Question: Explain the disease:
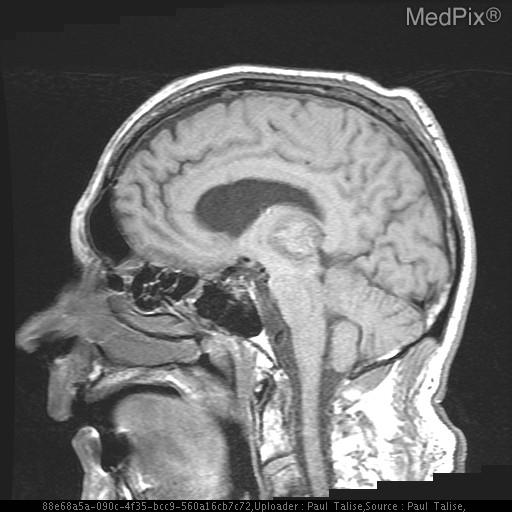
Answer: The disease is discussed as: Epidemiology:
- Incidence of intracerebral hemorrhage (ICH) is estimated to be 9 per 100,000
- ICH accounts for 10-15% of stroke
- 5-20% higher incidence in men
- 70-90% have hypertension

Pathophysiology:
- Blood vessels adapt to chronic HTN via lipidosis and hyalinization leading to focal necrosis and ultimately a pseudoaneurysm that is susceptible to rupture.
- The vessels involved are small penetrating arteries that originate from major cerebral arteries.

Hemorrhage Location:
- thalamus (thalamostriate penetrators off the posterior cerebral arteries)
- putamen and caudate (lenticulostriate penetrators off the middle cerebral artery)
- pons and midbrain (penetrators off the basilar artery)
- cerebellar hemisphere

Mechanisms of Brain Injury:
- Ischemia
- Increased intracranial pressure secondary to hydrocephalus or edema
- Herniation secondary to mass effect of hematoma

Associated Risk Factors:
- High alcohol intake
- Black ethnicity
- Lower cholesterol and lower LDL cholesterol
- Lower triglycerides
- Blood and bleeding disorders
- Cerebral amyloid or brain tumors
- Liver disease
- Use of aspirin or blood thinners

Neurological Findings:
- Large hematoma – headache, nausea, vomiting, and a decreased level of consciousness
- Small hematoma – no headache, maintained alertness, gradually progressing stroke symptoms
- Neurologic signs related to the bleeding site (coma, pinpoint pupils, eye deviation, sensorimotor disturbance, hemianopia, seizure)

IMAGING:
CT
- hematoma appears as areas of high density with sharply defined borders
- the mass effect and the surrounding extruded serum/edema are hypodense
- the hematoma changes from high density to isodense and finally to hypodense relative to the brain density overtime
- several weeks after the bleed, the appearance may transiently simulate a tumor or abscess

MR
Intracerebral hematomas have a very dynamic appearance on MRI
- acute blood, in the form the oxyhemogloblin, is isointense with the brain giving this appearance on T1
- within hours, the oxyhemoglobin within the hematoma is converted to deoxyhemoglobin which gives the dark appearance on T2.
- after a couple of days, the deoxyhemoglobin is progressively converted to methemoglobin which changes the appearance on T1 from isointense to bright while T2 remains dark.
- over the next weeks, the methemoglobin is slowly broken down into hemichromes which results in bright appearance on T1 and T2.
- beyond 2 weeks, there is conversion of the iron moiety to hemosiderin which gives a dark appearance on both T1 and T2.
- a good mnemonic is "I Be ID BD BaBy DooDoo"

Differential Diagnosis:
 Hemorrhagic infarction (including venous sinus thrombosis)
 Hemorrhagic neoplasm
 Septic embolism (from bacterial endocarditis)
 AV malformation
 Amyloid angiopathy
 Blood dyscrasia
 Anticoagulants/Thrombolytic therapy
 CNS infection (eg, herpes simplex encephalitis)
 Mycotic aneurysm
 Vasculitis
 Drugs (cocaine, amphetamines)

Labs:
CBC
Platelet count, Bleeding time
PT/PTT
Liver function tests
Angiography of the head

Imaging:
Head CT/MR
Head Angiography

Management:
- ABC's
- Maintain MAP < 110 mm Hg or BP < 160/90
- Treat elevated ICP with analgesia and sedation, osmotic diuretics, CSF drainage. Maintain CPP 60-80 mm Hg.
- Consider seizure prophylaxis
- Maintain normothermia
- Clinical monitoring for neurologic worsening for the initial 24 hours w/ sequential imaging as indicated
- Ventriculostomy and/or surgical evacuation if there is continued deterioration in status or continued expansion of hematoma